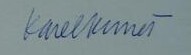
Signature of: karel kuneš